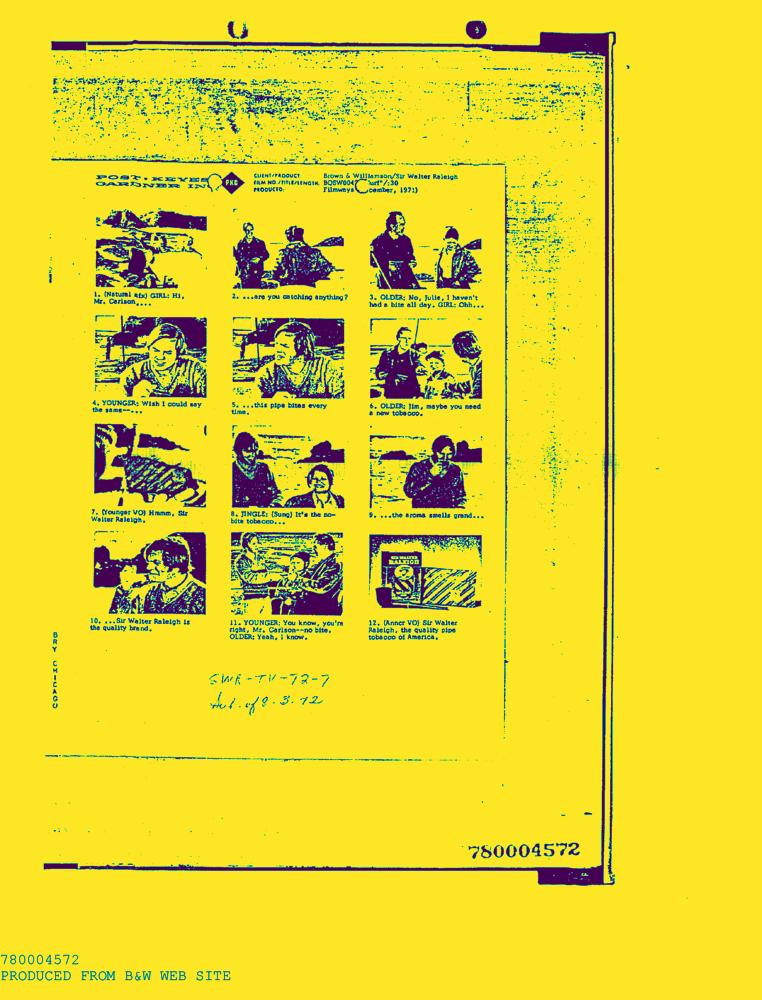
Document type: AD